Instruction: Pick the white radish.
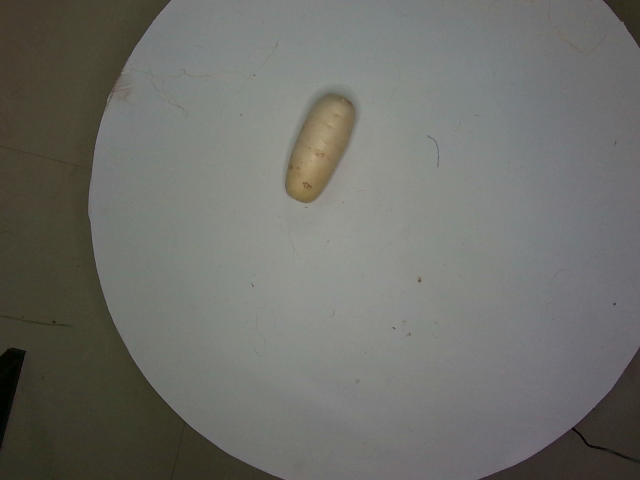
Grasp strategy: vertical